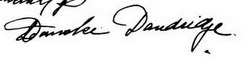
Signature of: danske dandridge